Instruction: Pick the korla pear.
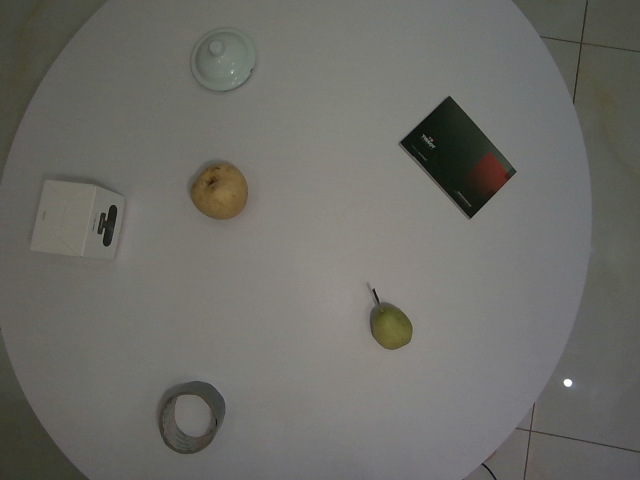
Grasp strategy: vertical